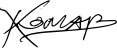
Signature of: hristo komarnitski